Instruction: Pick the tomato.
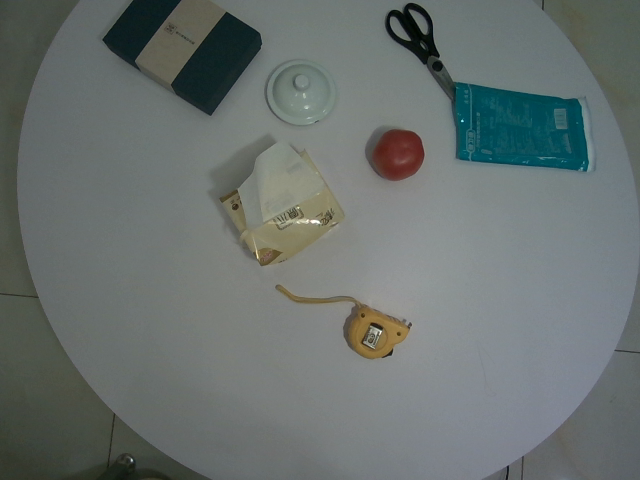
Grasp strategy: vertical